Question: What is the main concern?
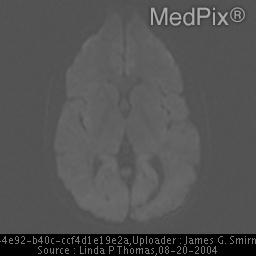
Answer: The findings suggest 11 x 11 x 13 mm nonenhancing well-circumscribed mildly T1 hyperintense and markedly T2 hypointense round mass in the anterior-superior third ventricle without ventricular enlargement.. There is a well-circumscribed mildly T1 hyperintense and markedly T2 hypointense, nonenhancing mass, in the anterior-superior third ventricle.  The hypointensity has been called the "black hole" effect of Colloid Cyst.. The patient might have a history of 29 year old female with worsening headaches..